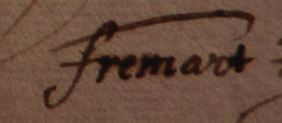
Signature of: henri frémart